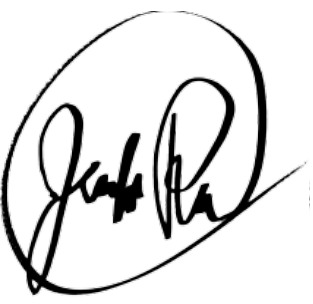
Signature of: jenifer rajkumar